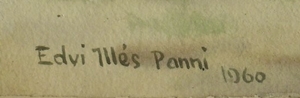
Signature of: panni edvi illés